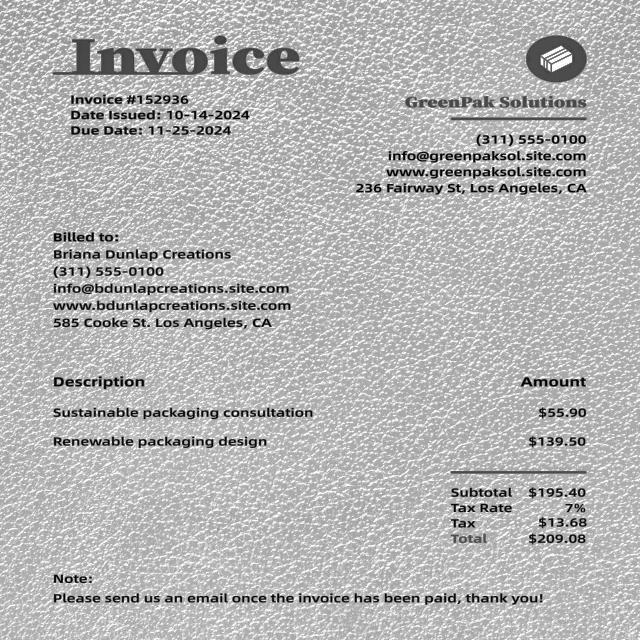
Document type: Invoice